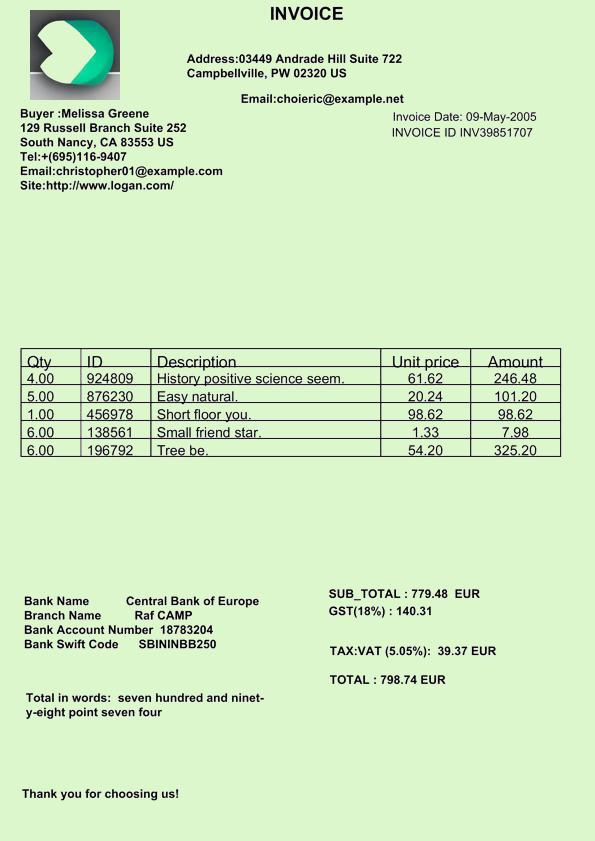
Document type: Invoice